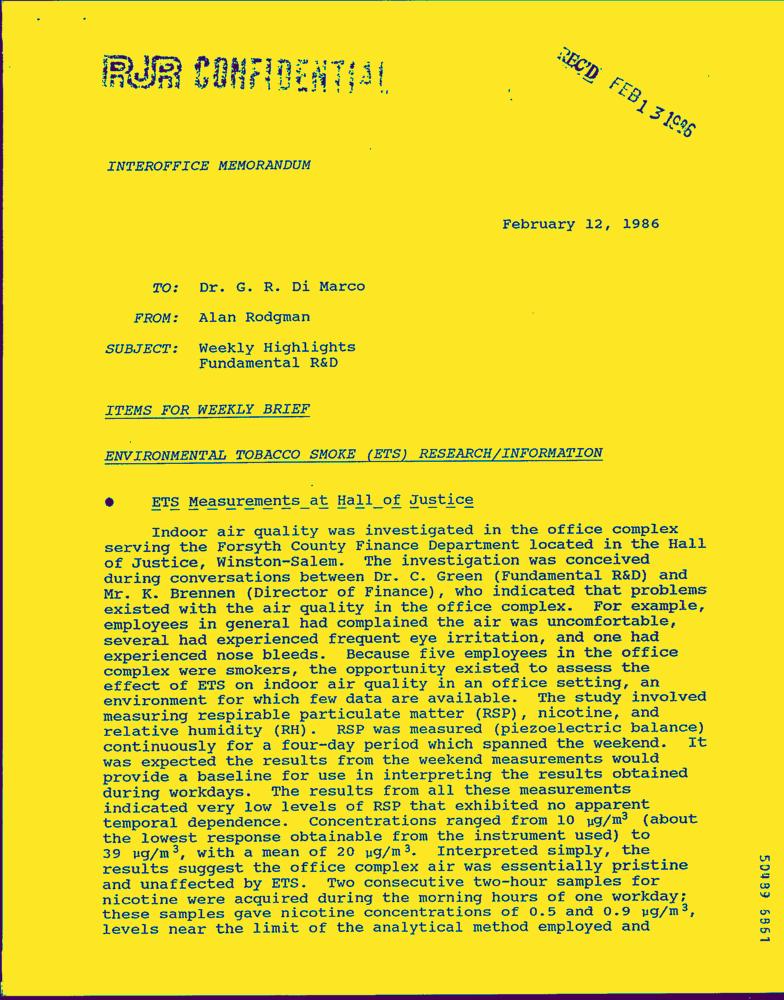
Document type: Letter-Doc